Question: How is the property described in the document?
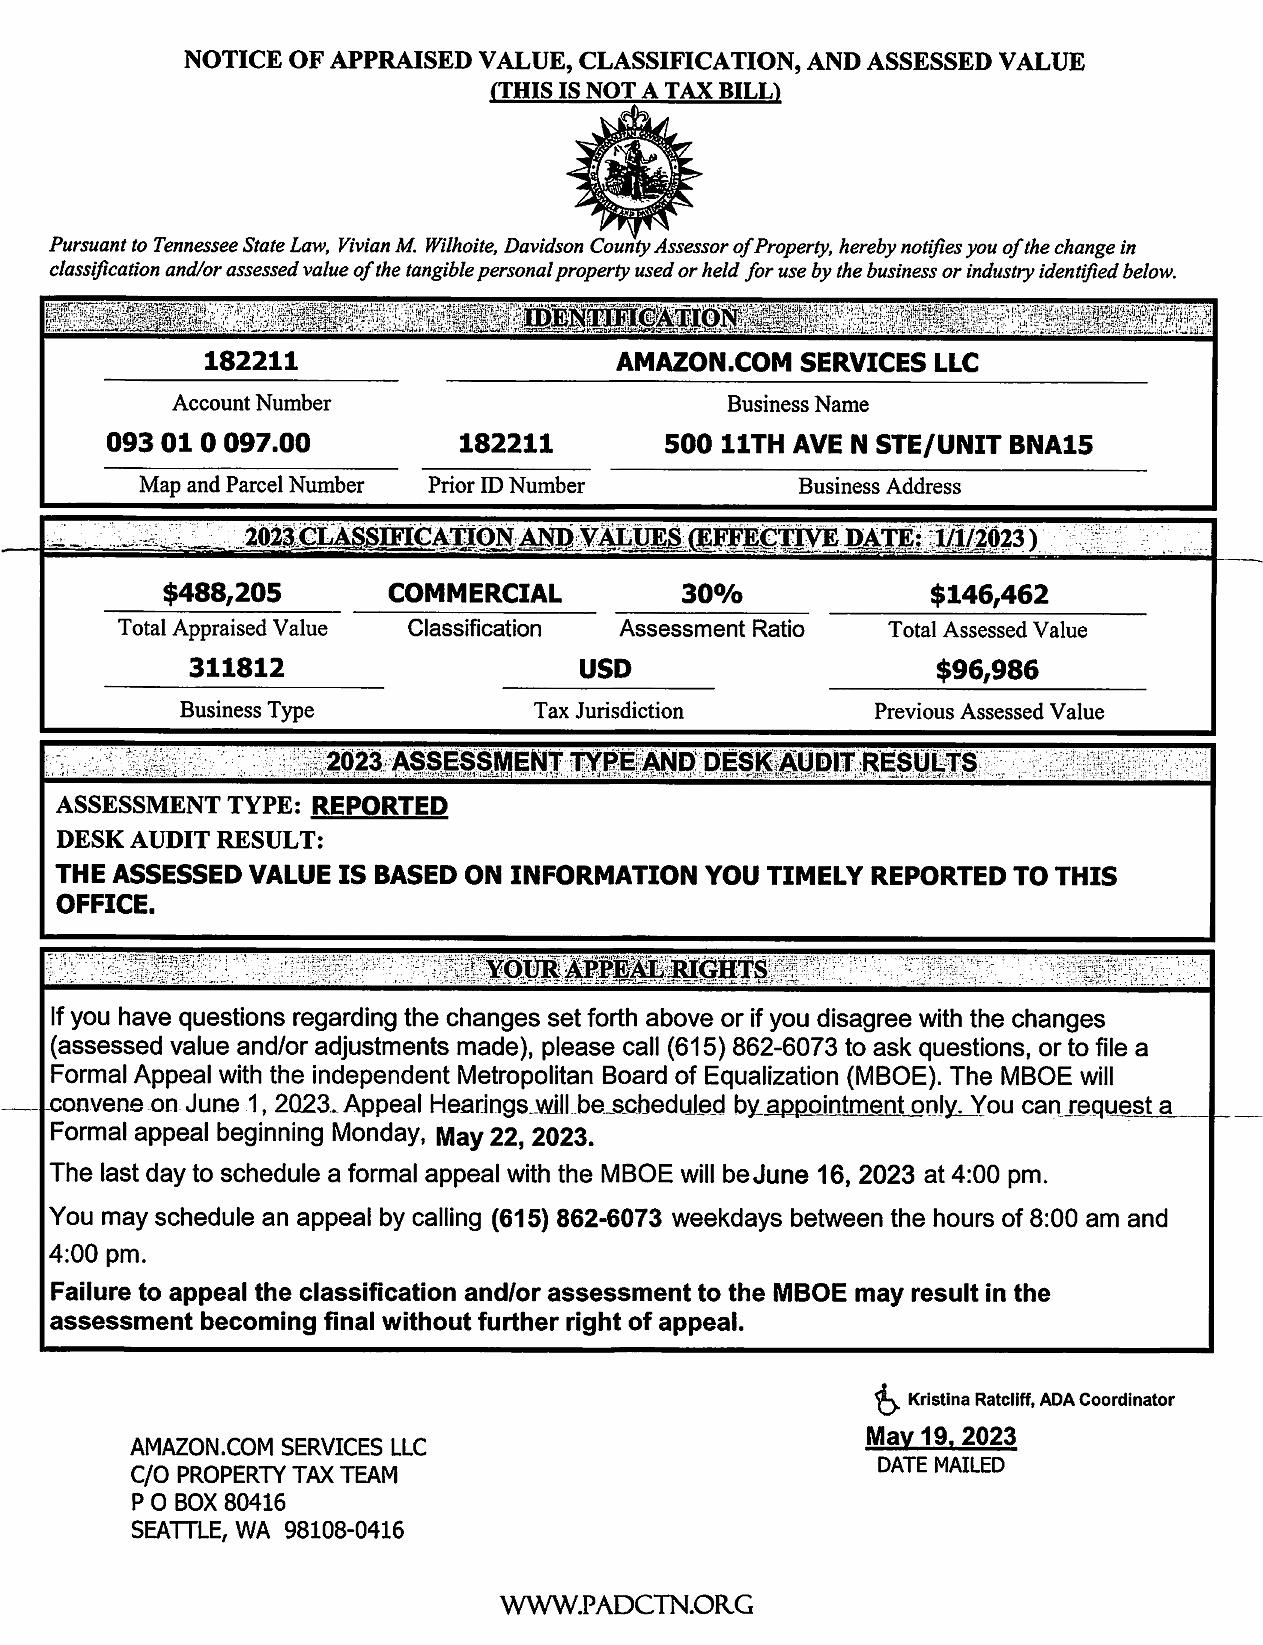
Answer: "COMMERCIAL"